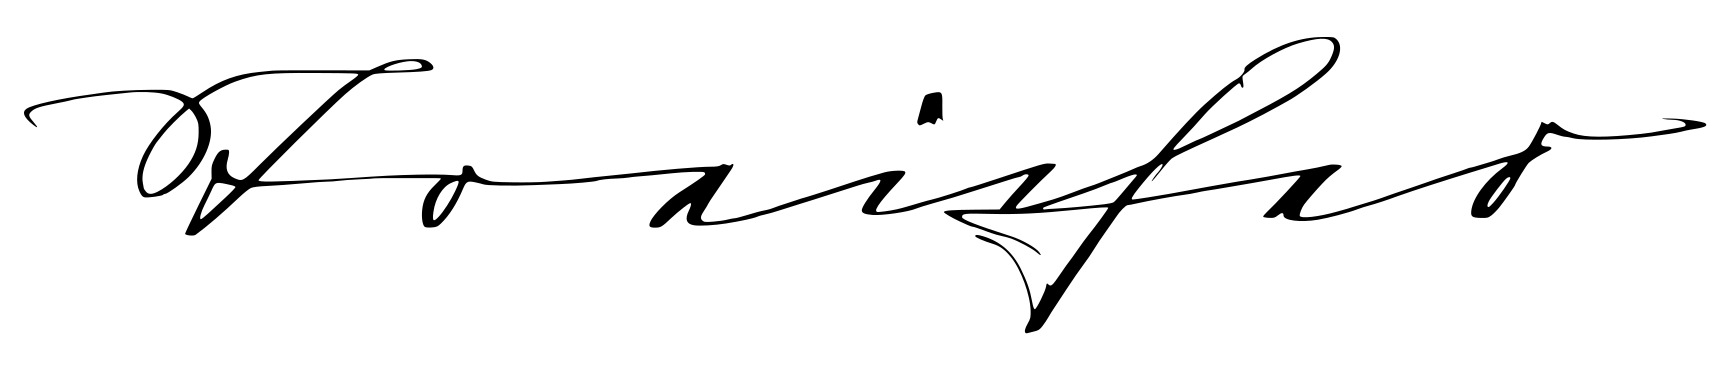
Signature of: julius streicher